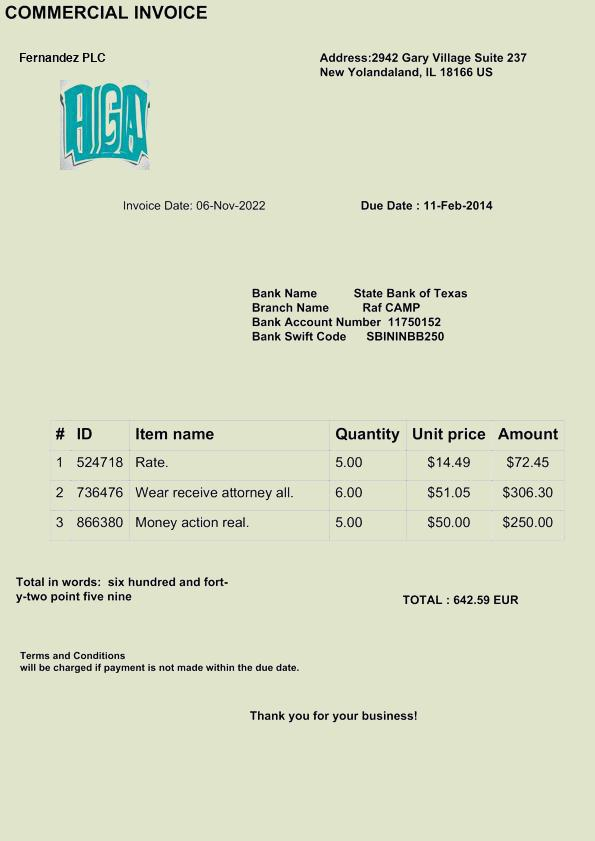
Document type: Invoice